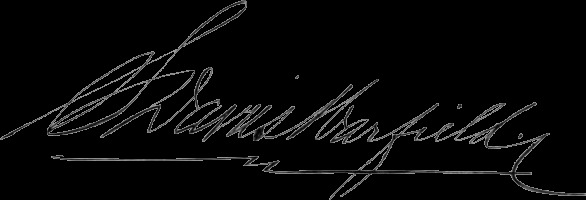
Signature of: s davies warfield